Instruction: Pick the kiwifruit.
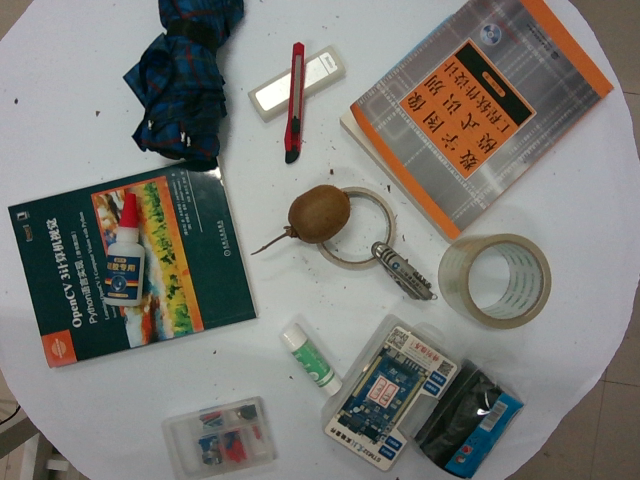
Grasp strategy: vertical